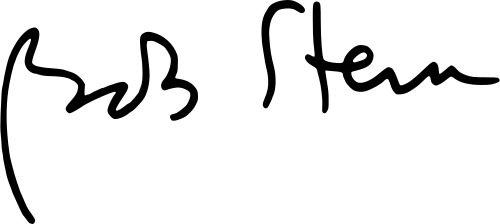
Signature of: robert a m stern